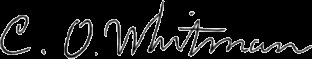
Signature of: charles otis whitman